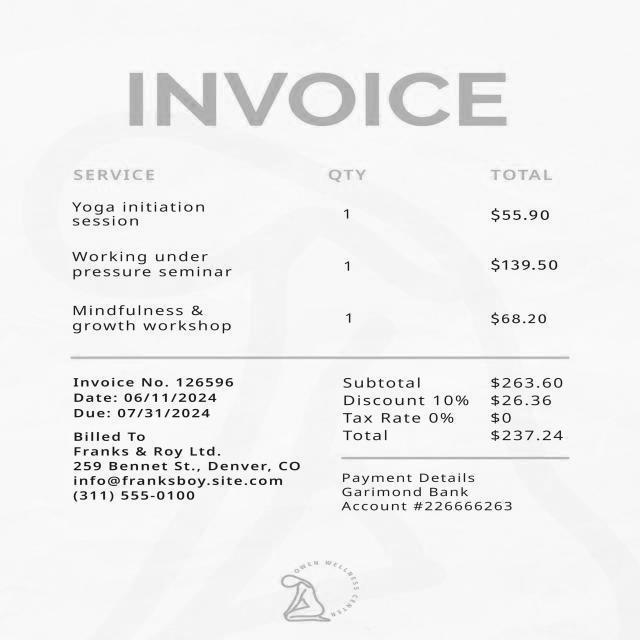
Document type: Invoice